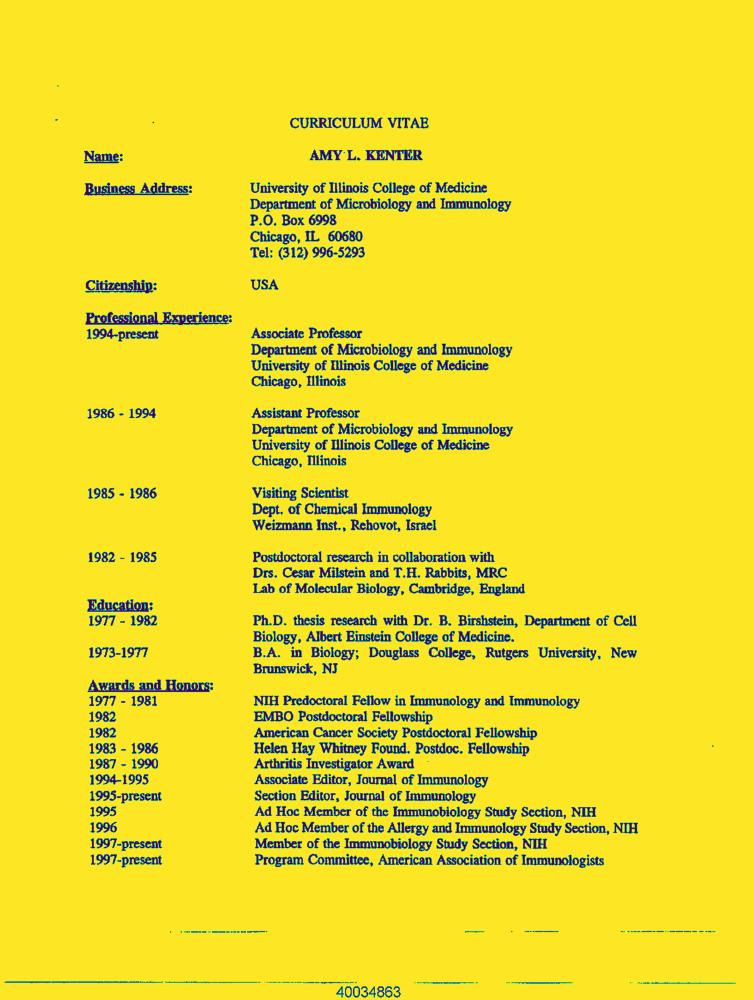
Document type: Resume-Doc